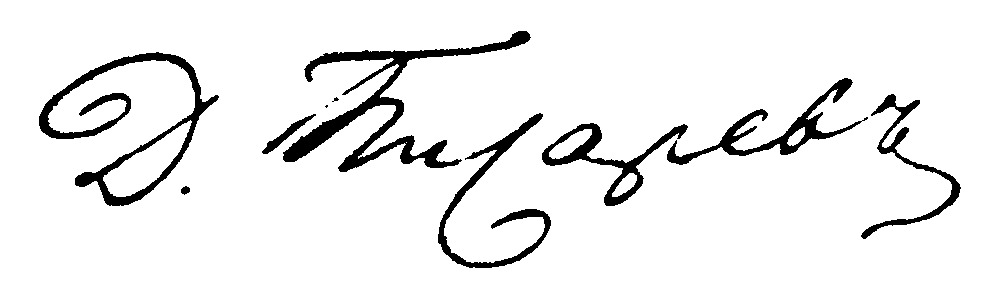
Signature of: dmitry pisarev